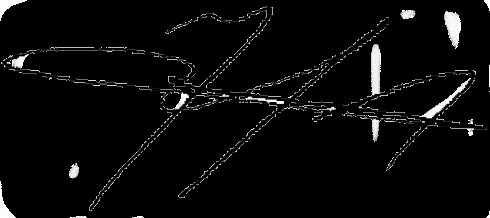
Signature of: ysmael álvarez rodríguez